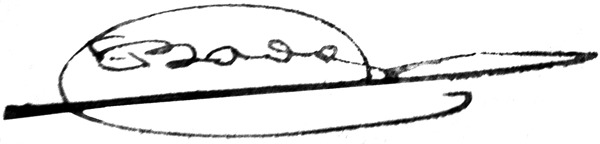
Signature of: q54894256